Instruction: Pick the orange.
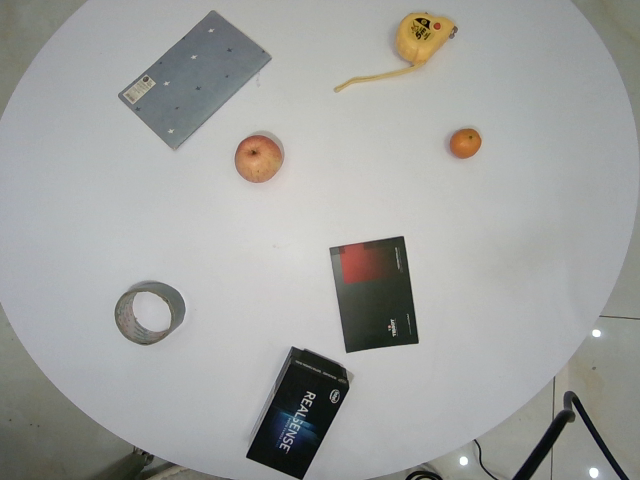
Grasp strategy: vertical